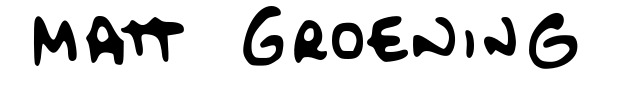
Signature of: matt groening